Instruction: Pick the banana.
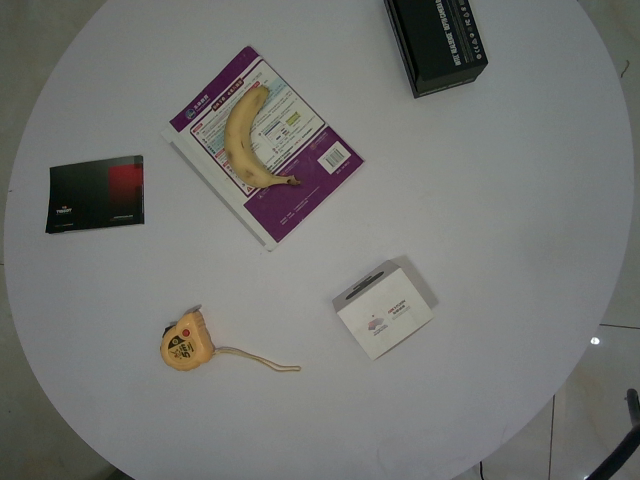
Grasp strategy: vertical